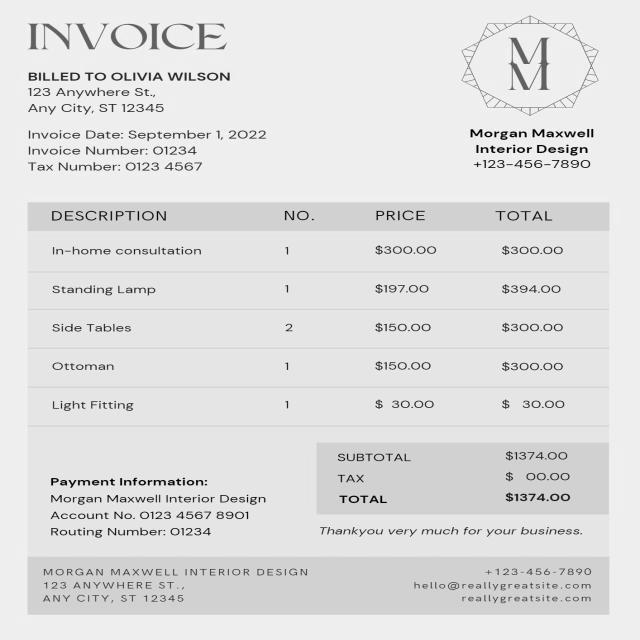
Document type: Invoice